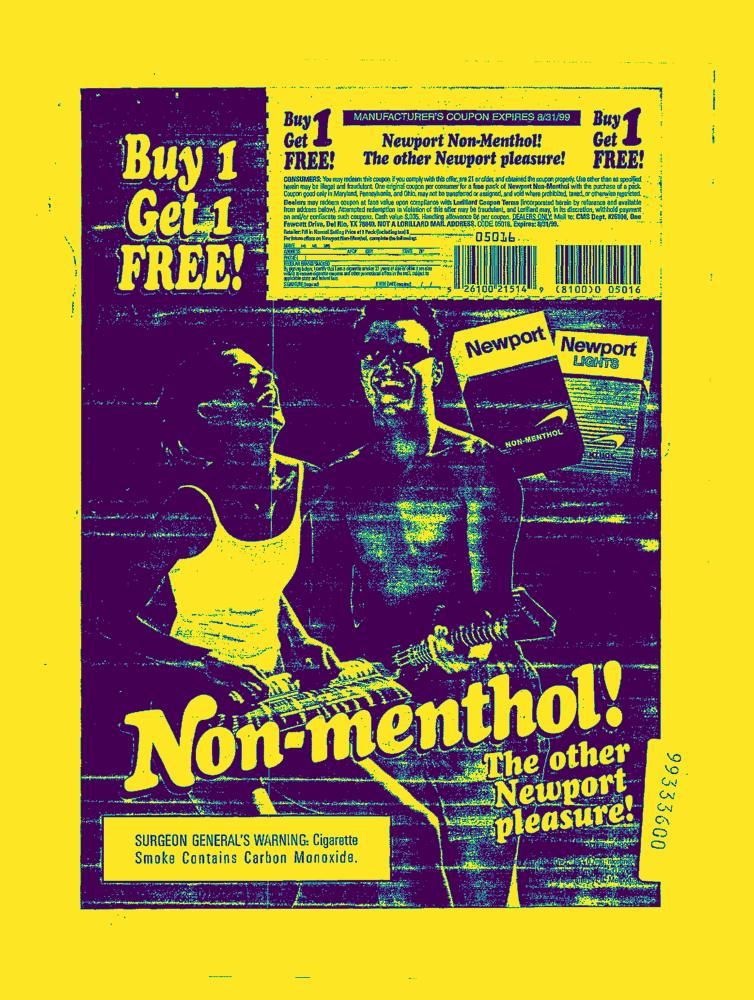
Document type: AD